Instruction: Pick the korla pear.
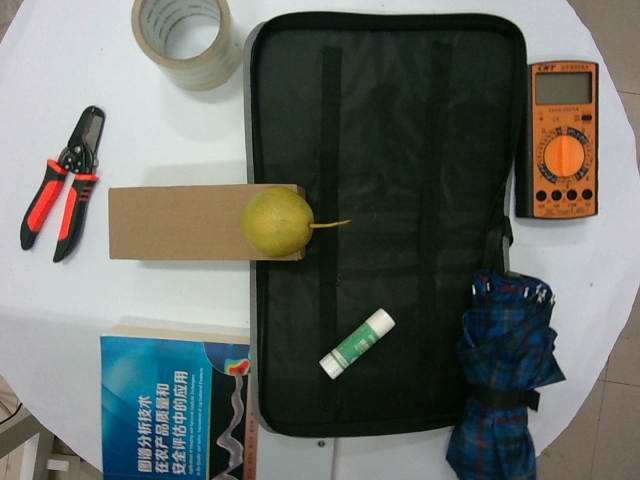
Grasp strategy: vertical